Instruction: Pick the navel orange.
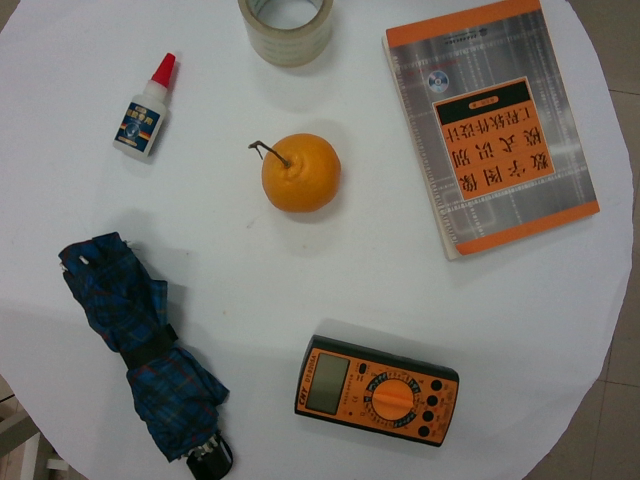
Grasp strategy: vertical